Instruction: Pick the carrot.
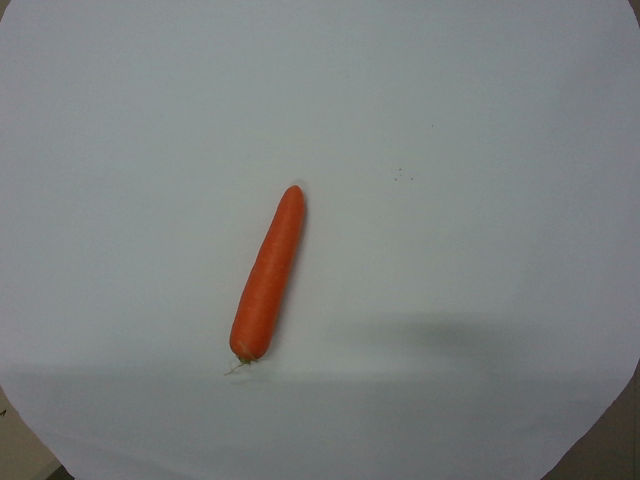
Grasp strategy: vertical